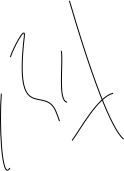
Signature of: adolfo rodríguez saá